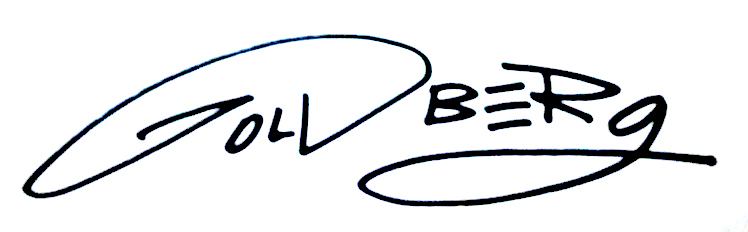
Signature of: colin goldberg